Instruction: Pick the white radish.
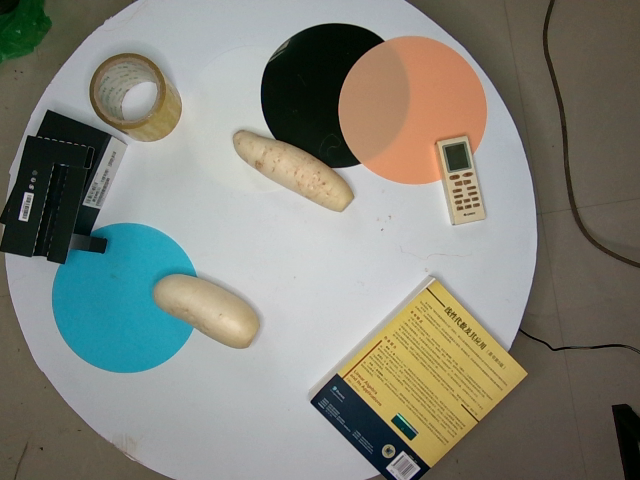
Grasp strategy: vertical